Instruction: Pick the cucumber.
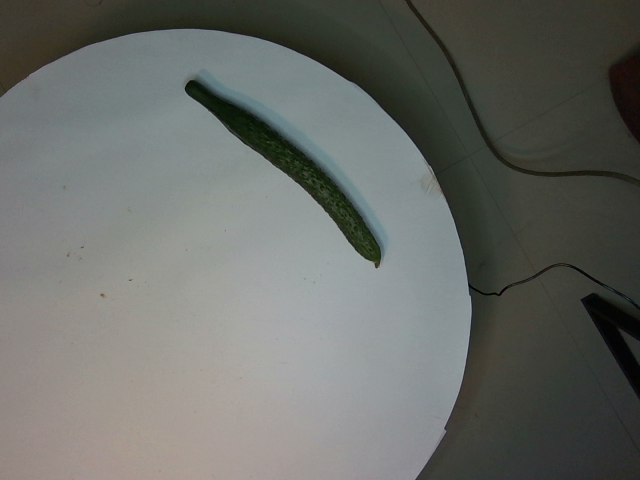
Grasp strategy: vertical